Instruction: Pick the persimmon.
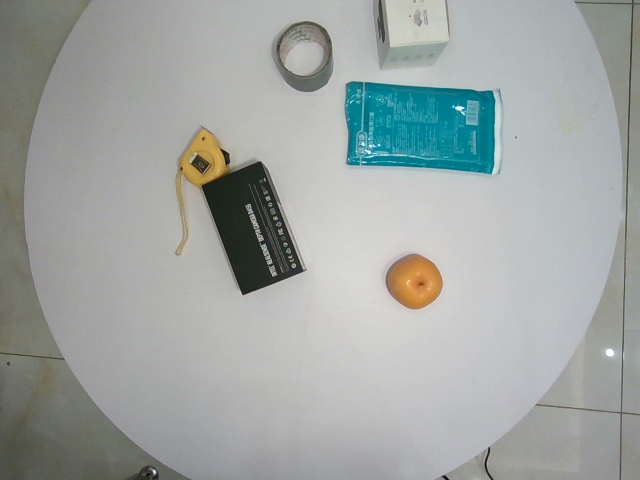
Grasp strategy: vertical